Question: Explain the disease:
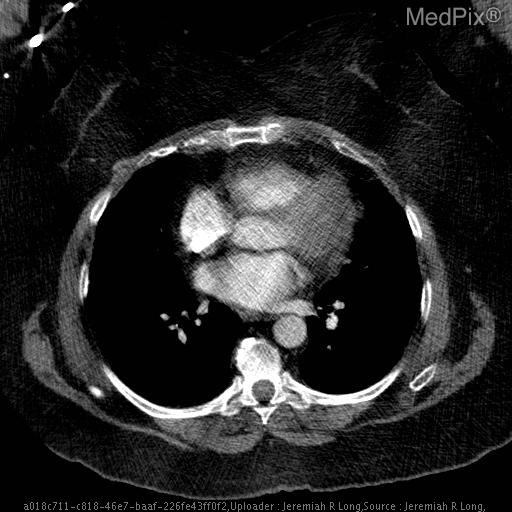
Answer: The disease is discussed as: Lipomatous hypertrophy of the interatrial septum (LHAS) is a benign process characterized by accumulation of fat within the interatrial septum.  The incidence of LHAS is 1% in autopsy series and increases with increasing age and obesity.  This lesion is of little clinical significance; patients with LHAS have slightly higher risk of supraventricular tachycardia, and several cases of hemodynamically significant SVC obstruction have been reported.  Otherwise, LHAS tends to be an incidental finding.
	At imaging, LHAS demonstrates fat attenuation and follows the signal intensity of fat on MR sequences.  Narrowing of the lesion around the fossa ovalis lends the lesion a dumbbell-shaped contour.
	The presence of fat in a cardiac mass excludes lesions such as myxomas, fibromas, and fibroelastosis.  Cardiac lipomas are uncommon lesions and tend to be subendocardial or subpericaridal in location, and generally a capsule can be found at imaging.  Cardiac liposarcomas are extremely rare, often presenting with metastases or cardiac constrictive symptoms.